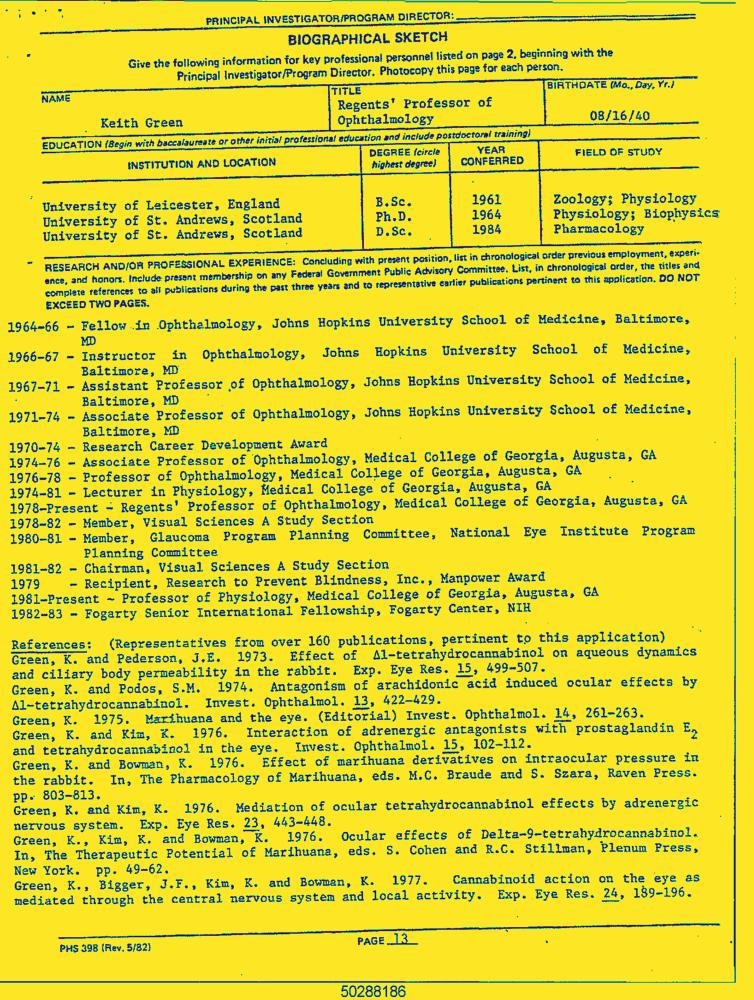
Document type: Resume-Doc